Question: How is the property described in the document?
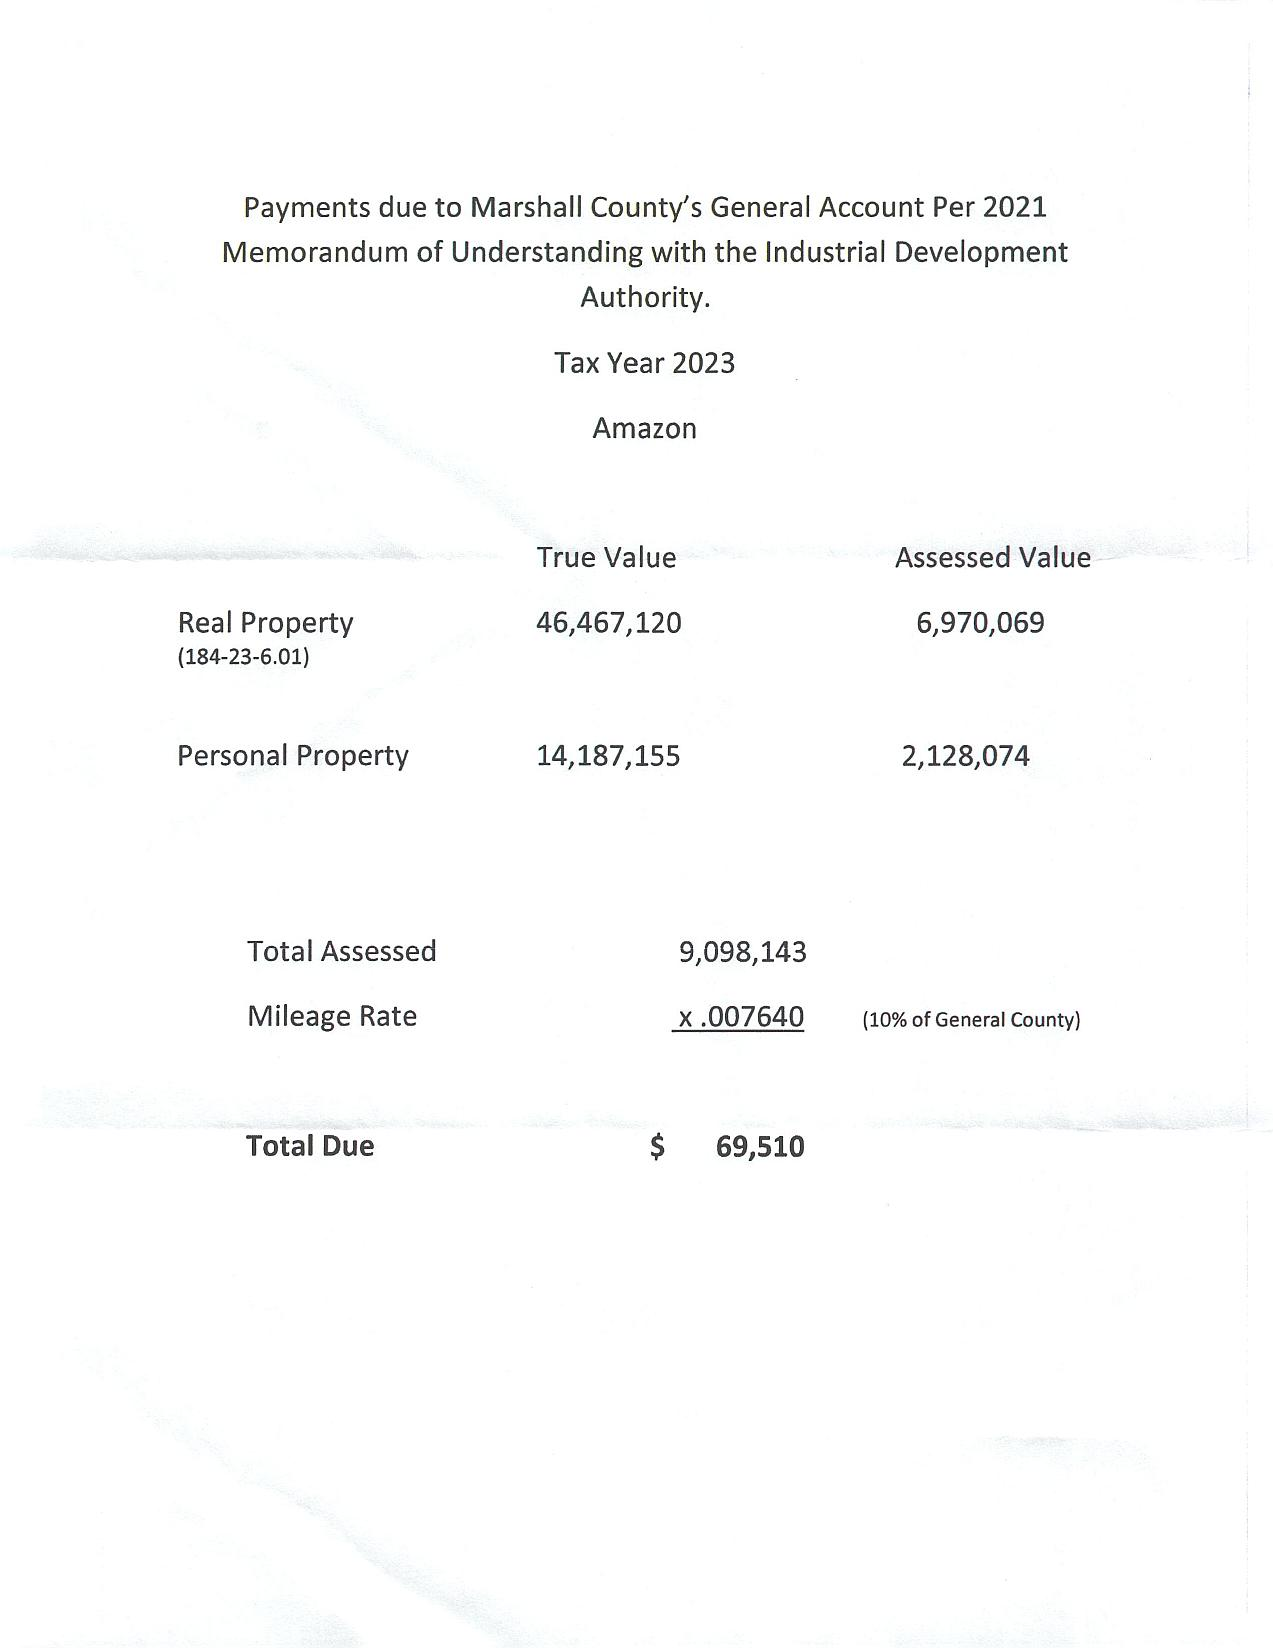
Answer: "Amazon"